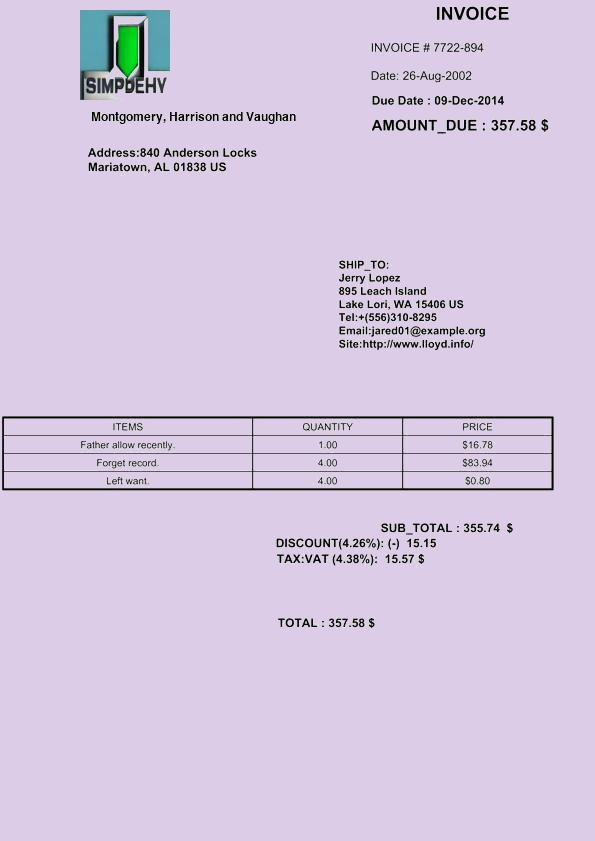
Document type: Invoice